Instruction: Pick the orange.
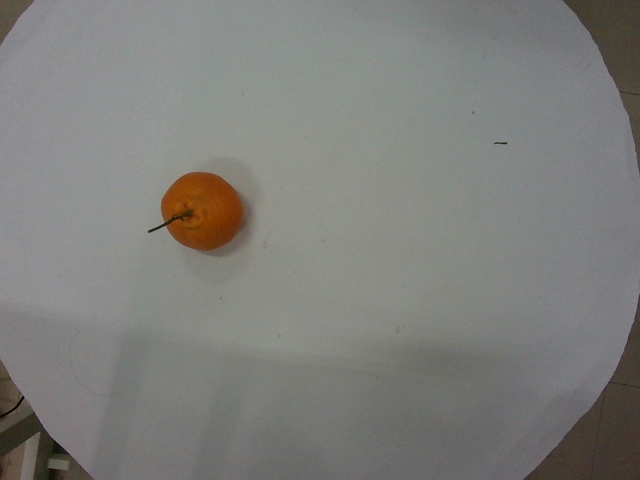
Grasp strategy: vertical